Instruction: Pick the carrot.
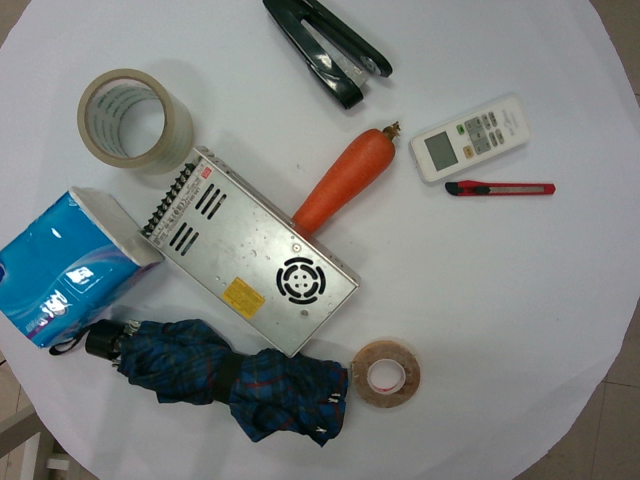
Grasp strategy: vertical